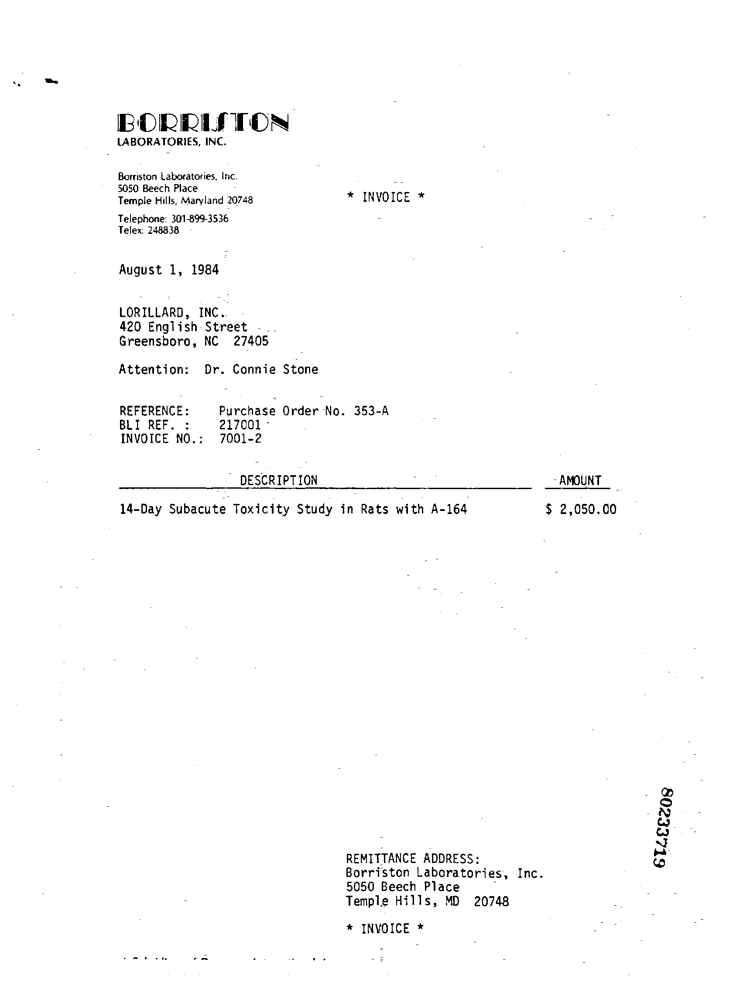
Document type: Invoice